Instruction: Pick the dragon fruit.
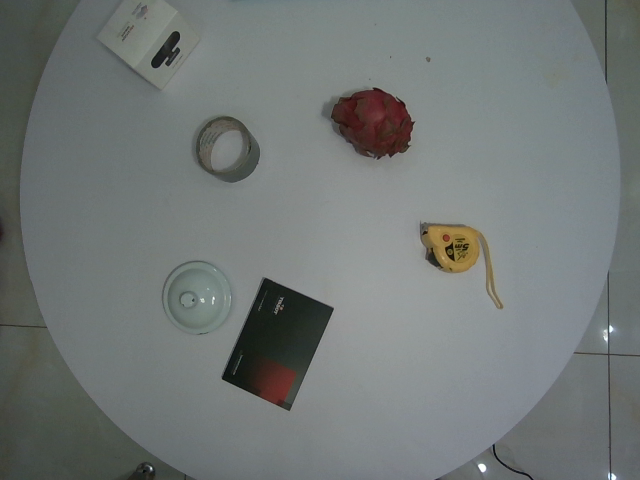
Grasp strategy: vertical